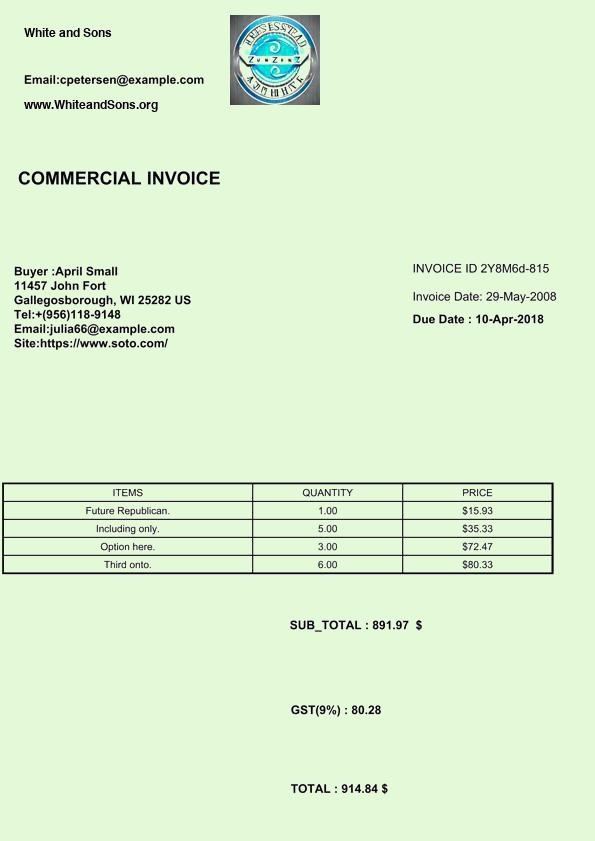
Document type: Invoice